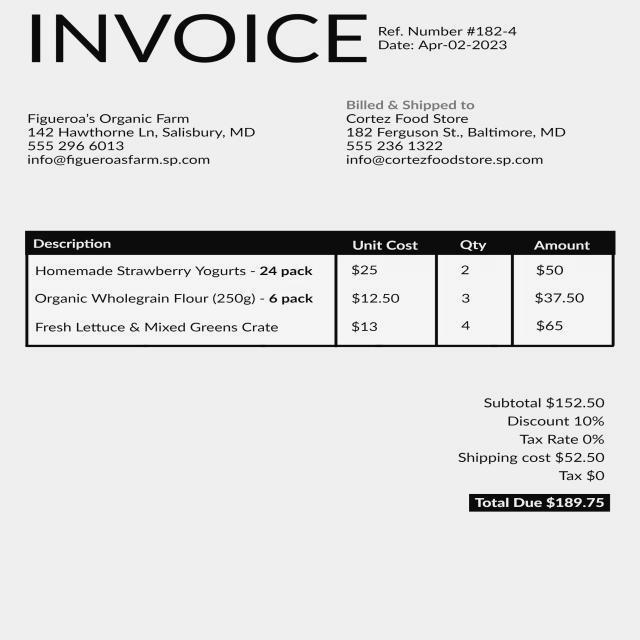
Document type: Invoice